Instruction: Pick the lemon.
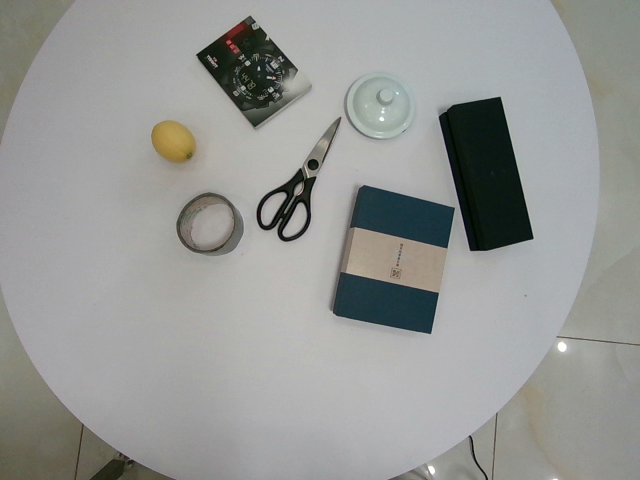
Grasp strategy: vertical